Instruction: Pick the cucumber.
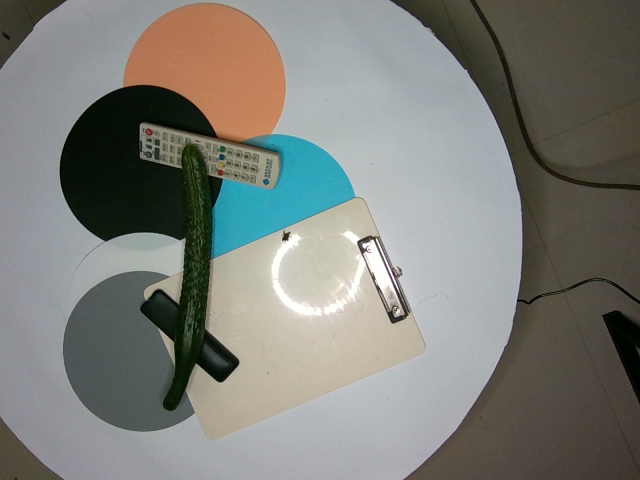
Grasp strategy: vertical